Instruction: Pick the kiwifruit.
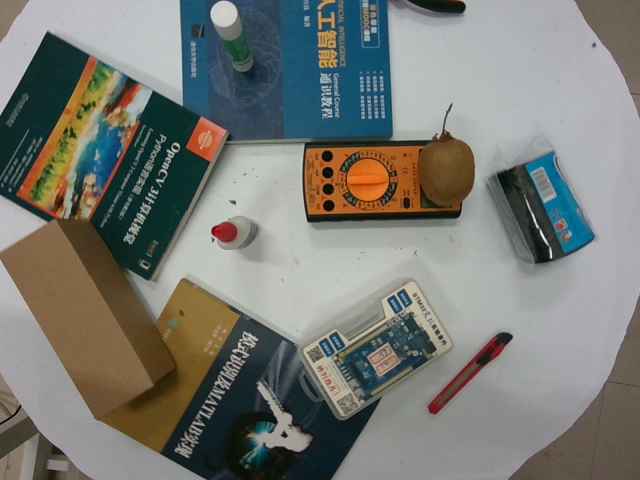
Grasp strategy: vertical